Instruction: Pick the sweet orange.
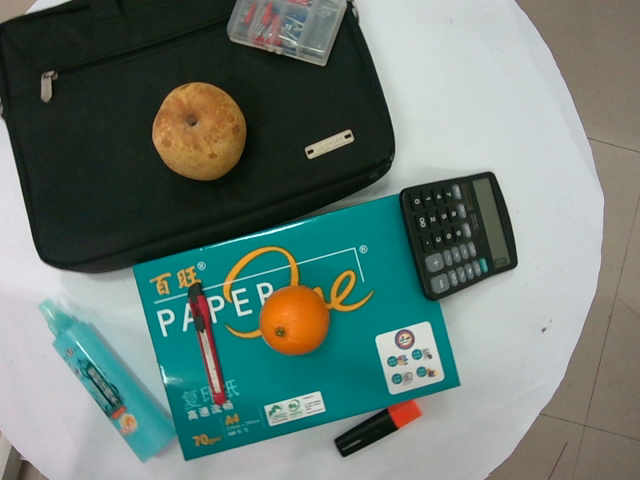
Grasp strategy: vertical